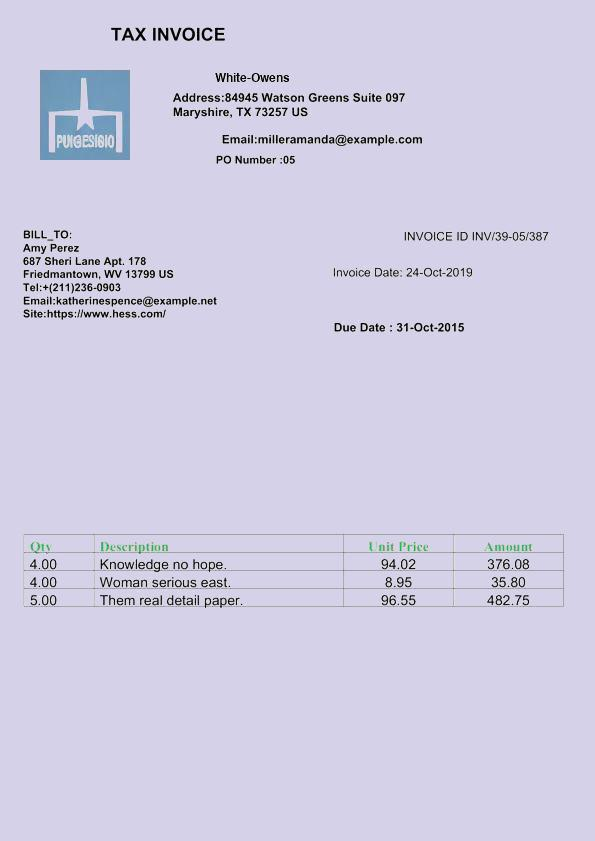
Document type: Invoice